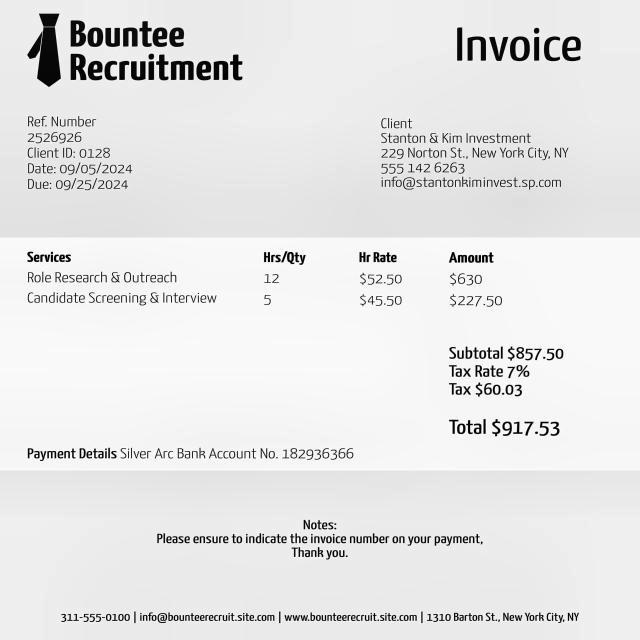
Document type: Invoice